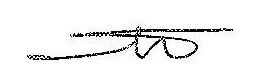
Signature of: marta rovira i vergés